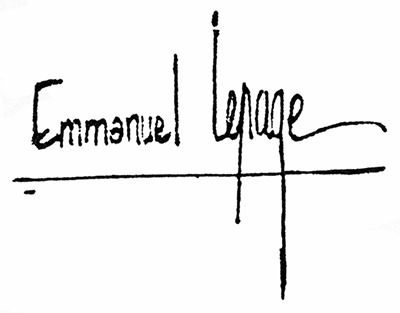
Signature of: emmanuel lepage